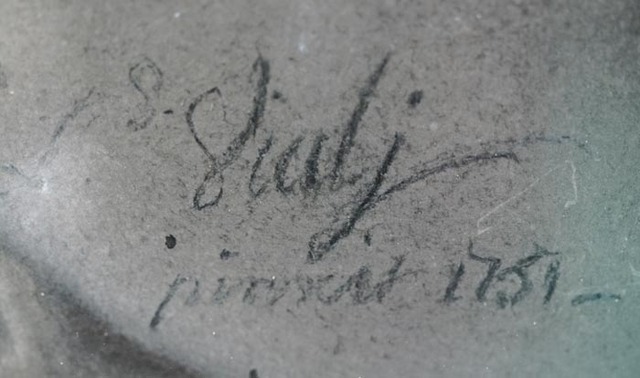
Signature of: louis rené vialy